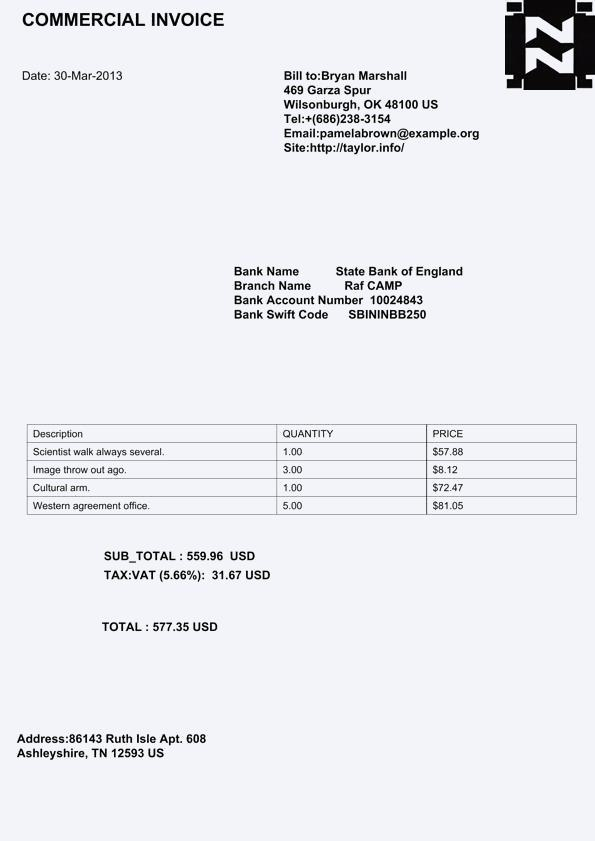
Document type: Invoice